Question: What might the diagnosis be?
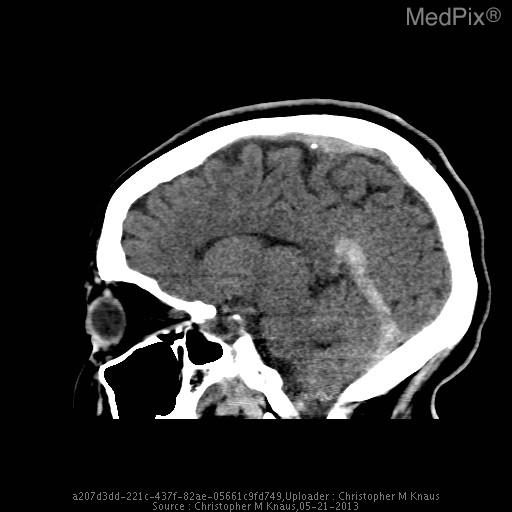
Answer: The possible diagnosis includes Venous sinus thrombosis
Severe dehydration
Polycythemia.